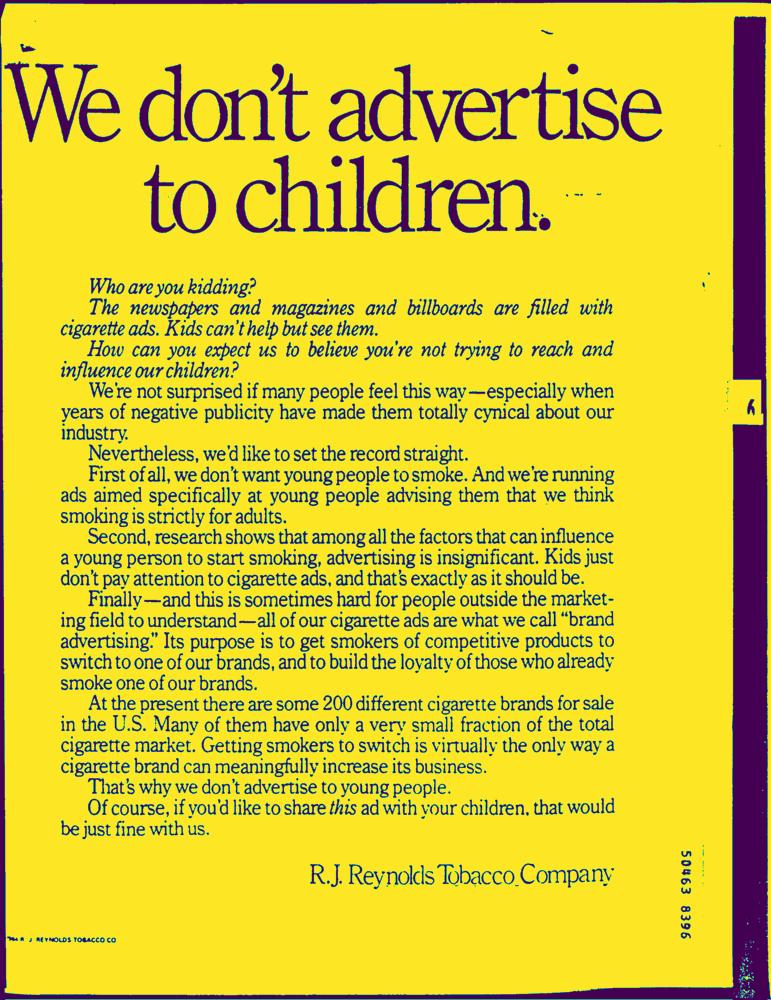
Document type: AD